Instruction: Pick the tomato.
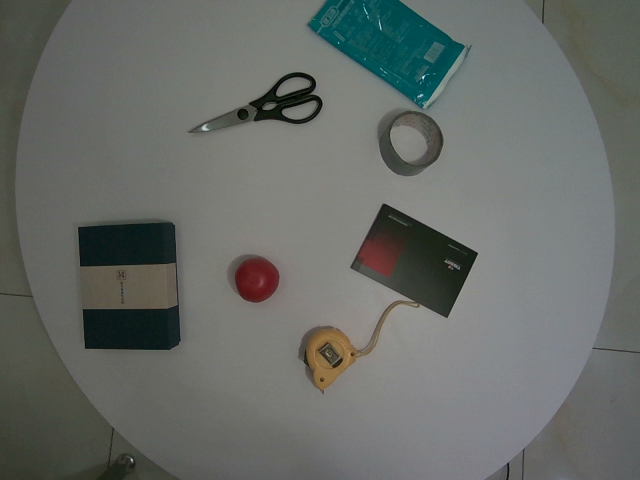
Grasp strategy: vertical